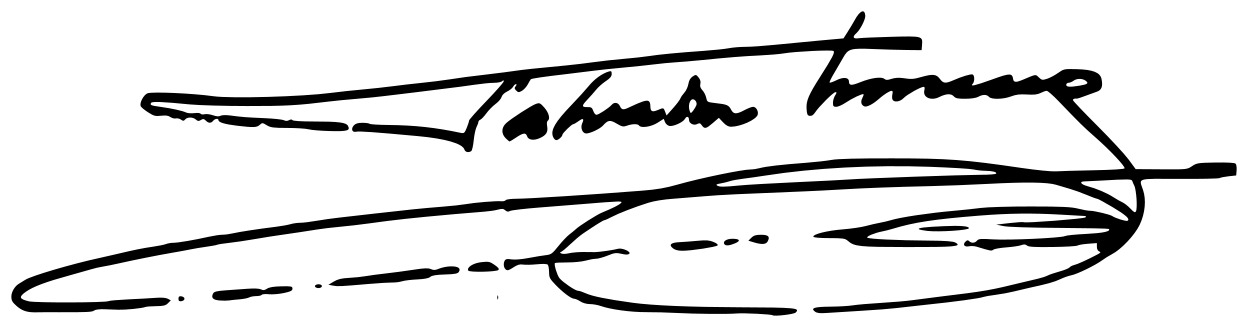
Signature of: salvador moreno fernández